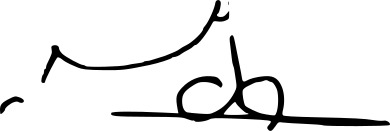
Signature of: abdullah ensour